Question: What might the diagnosis be?
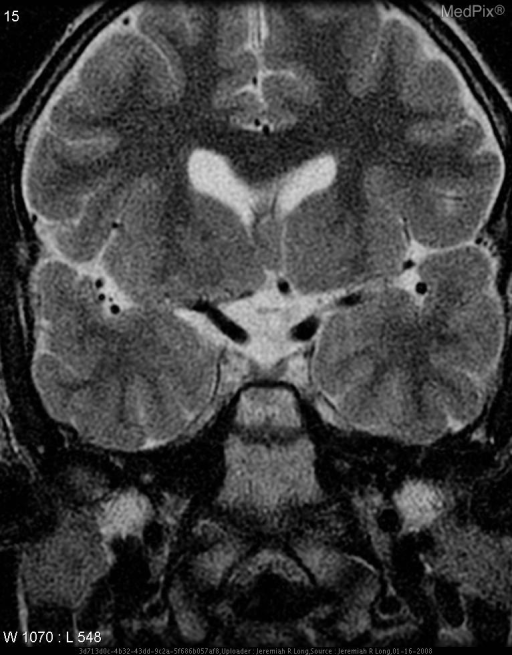
Answer: The possible diagnosis includes Septo-optic dysplasia.